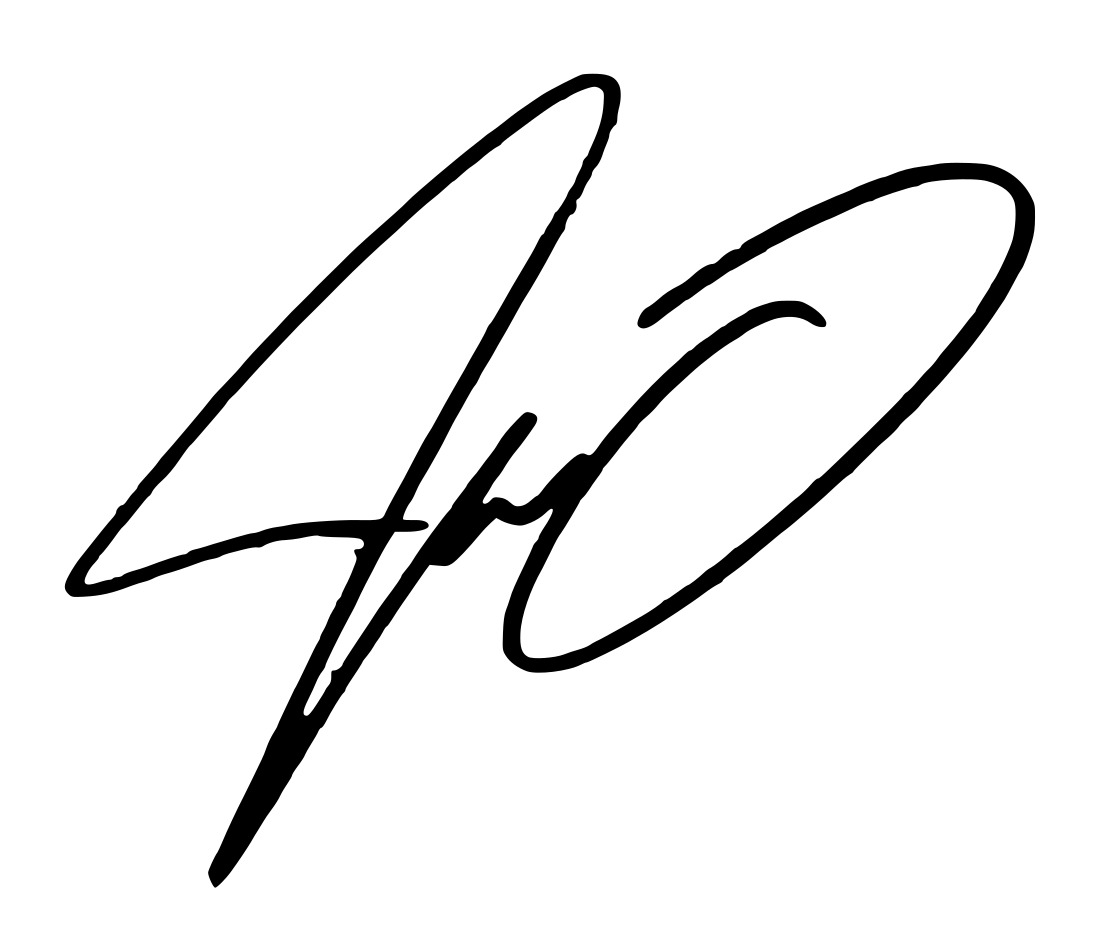
Signature of: xxxtentacion